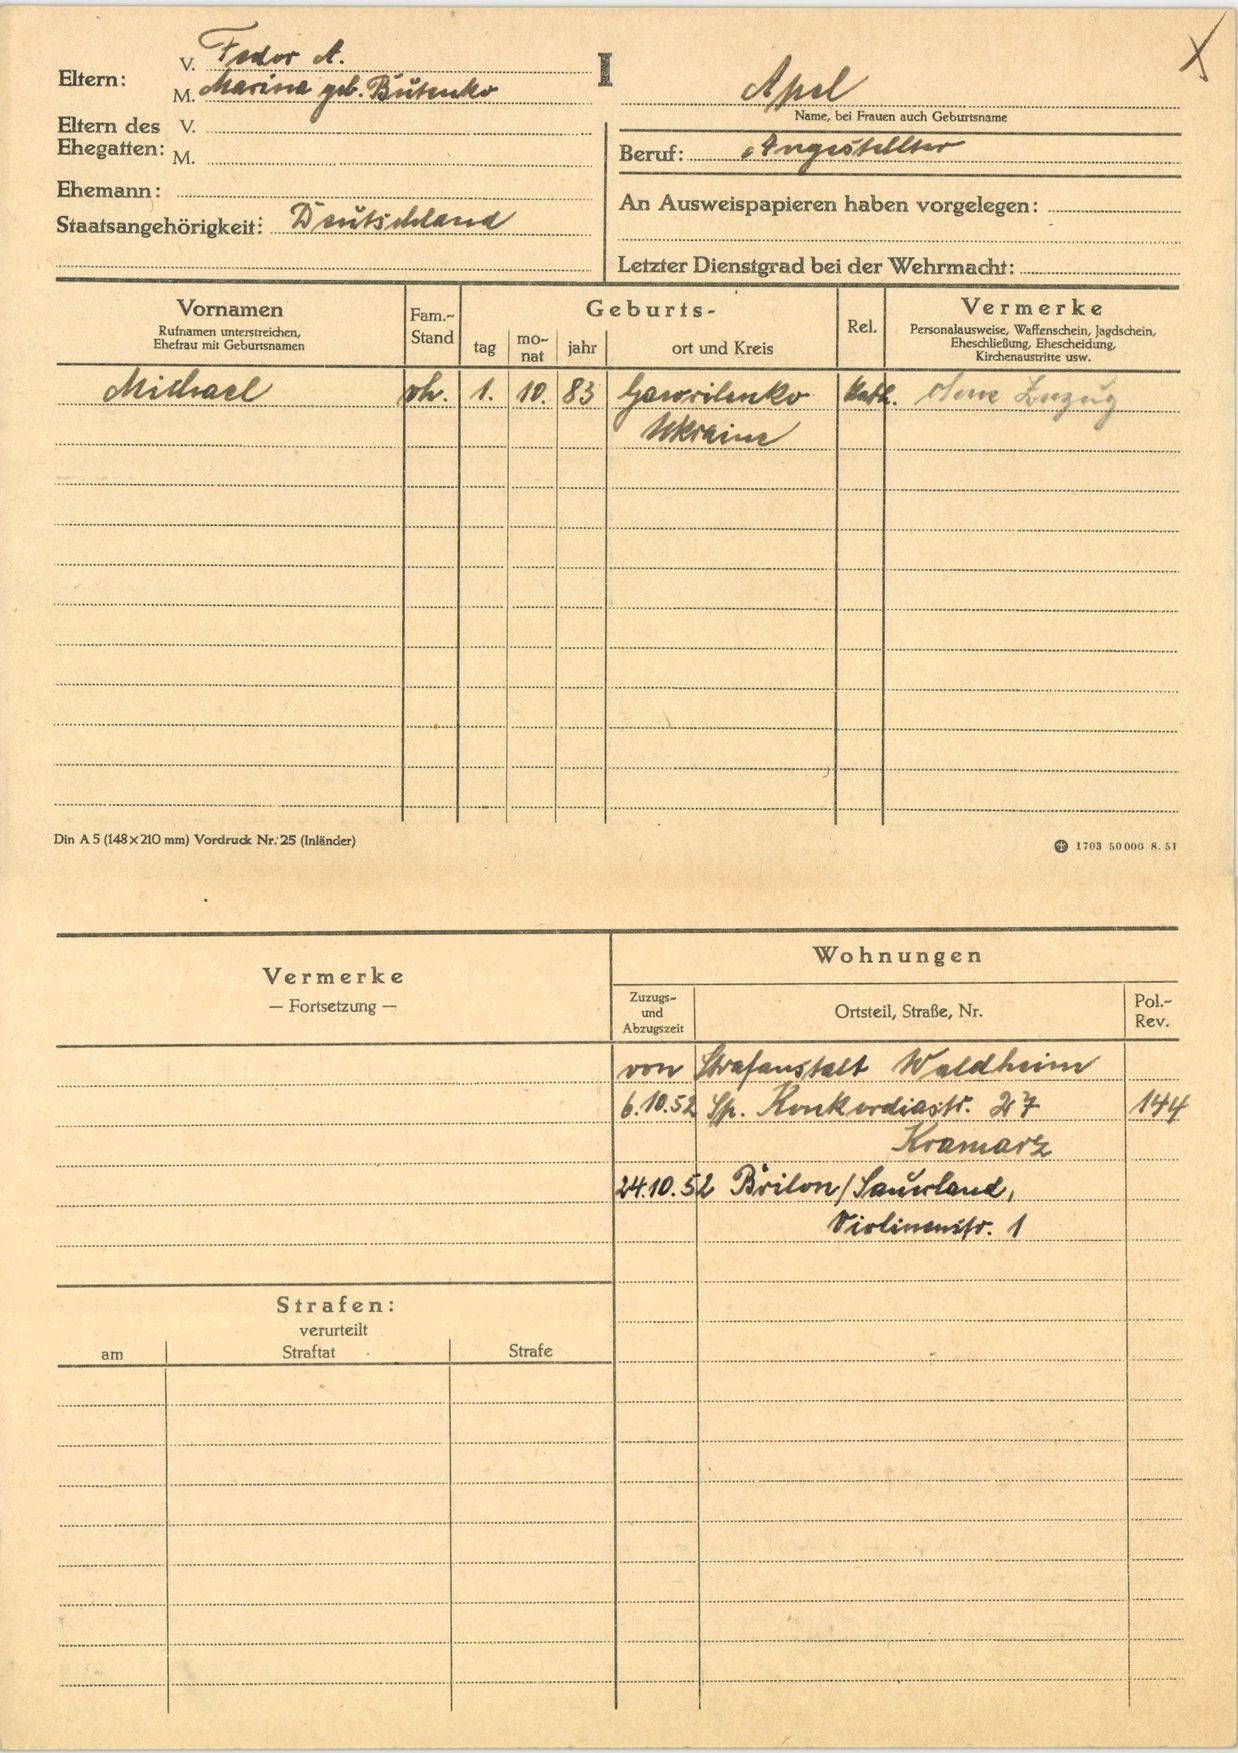
Apel